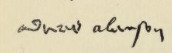
Signature of: andrew alanson